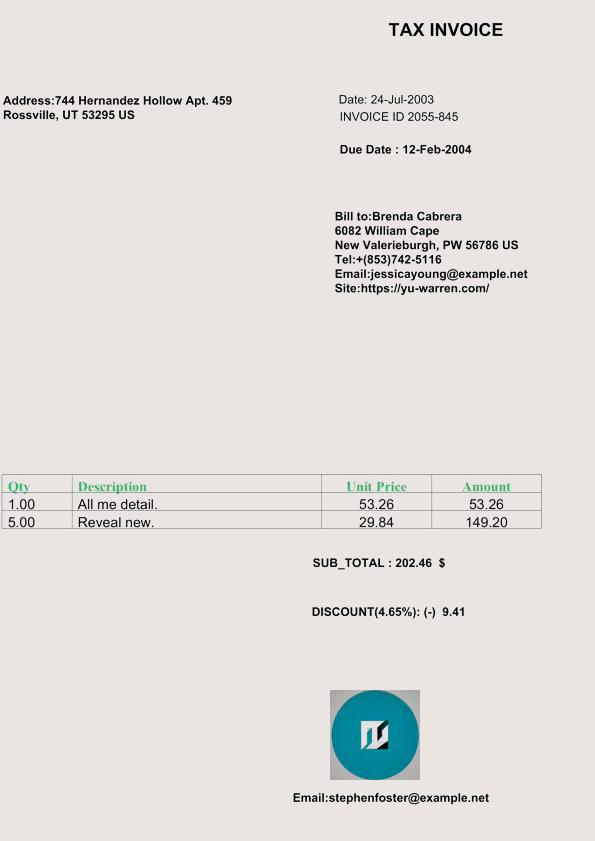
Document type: Invoice